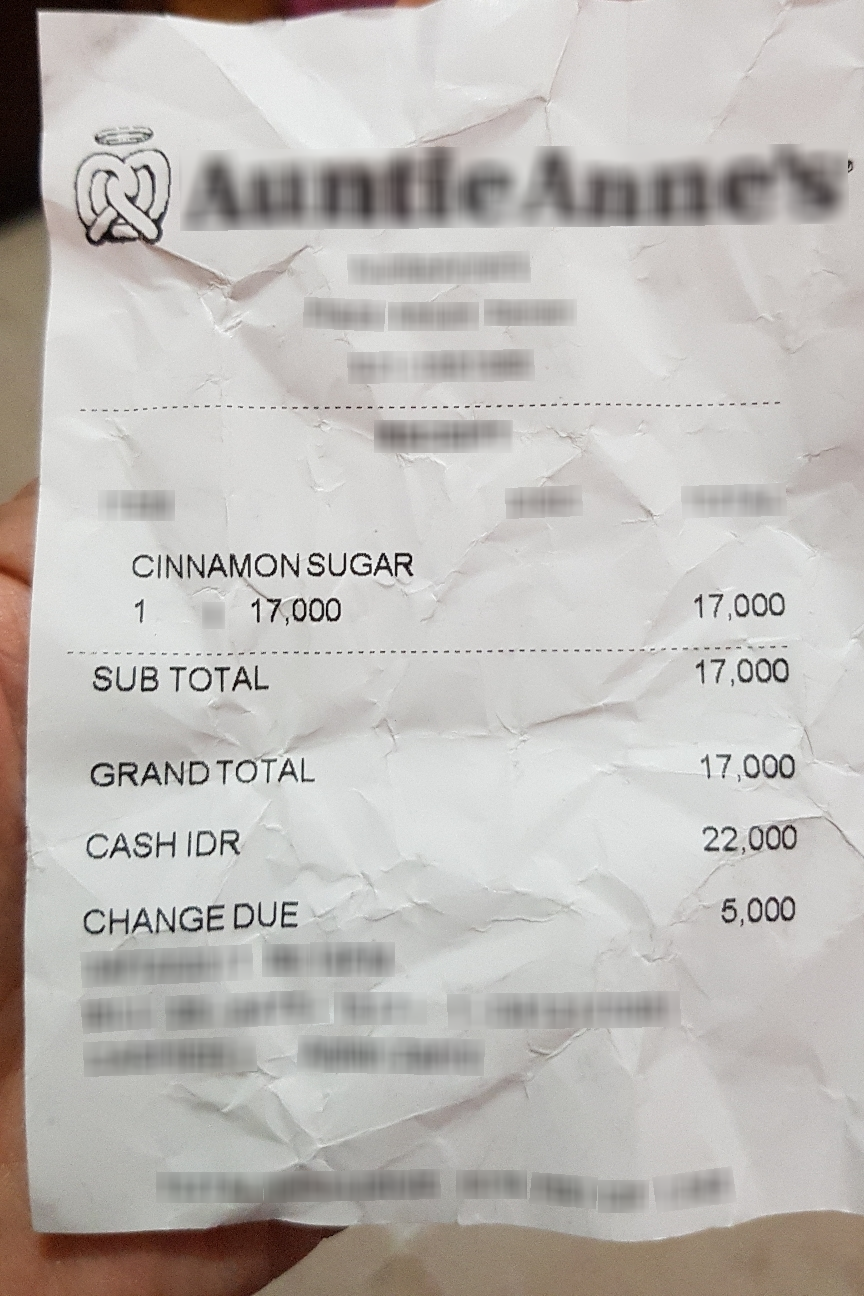
Receipt information:
subtotal: 17,000
total: 17,000
line_items: item_name: CINNAMON SUGAR
item_value: 17,000
item_quantity: 1